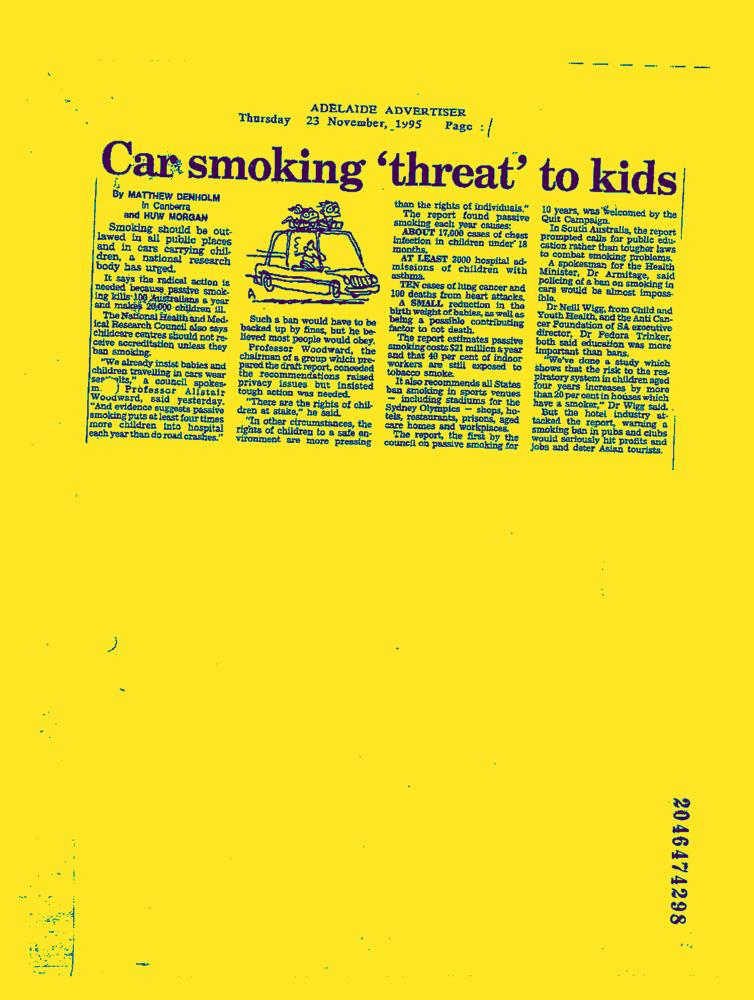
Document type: News-Article